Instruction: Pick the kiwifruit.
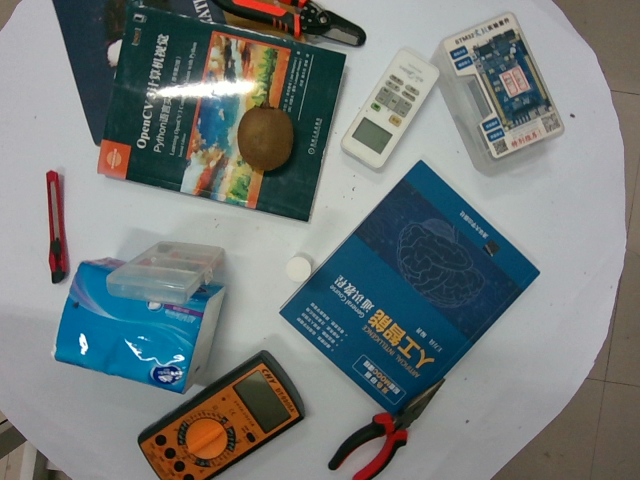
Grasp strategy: vertical